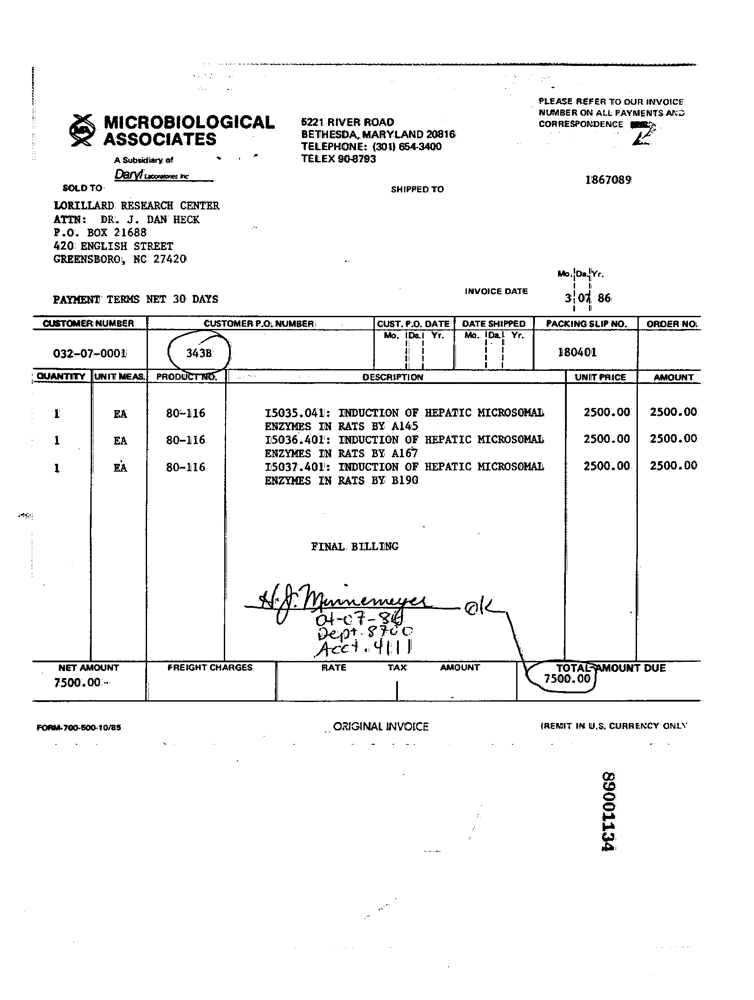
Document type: Invoice